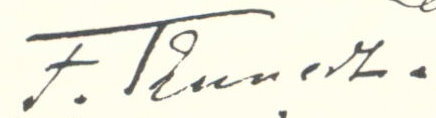
Signature of: fritz kunert